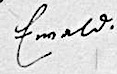
Signature of: heinrich ewald